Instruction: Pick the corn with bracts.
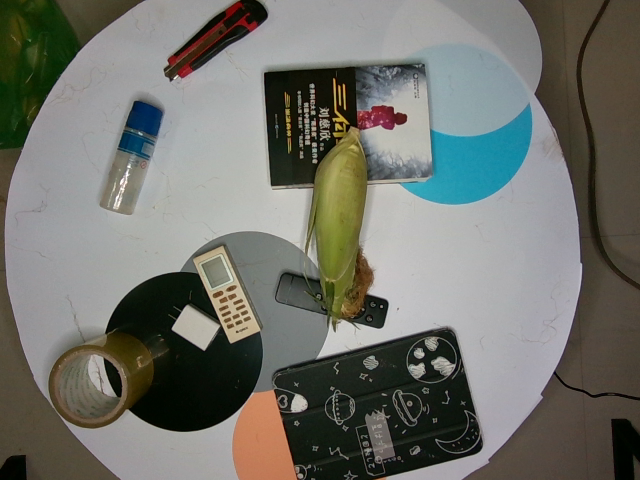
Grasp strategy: vertical